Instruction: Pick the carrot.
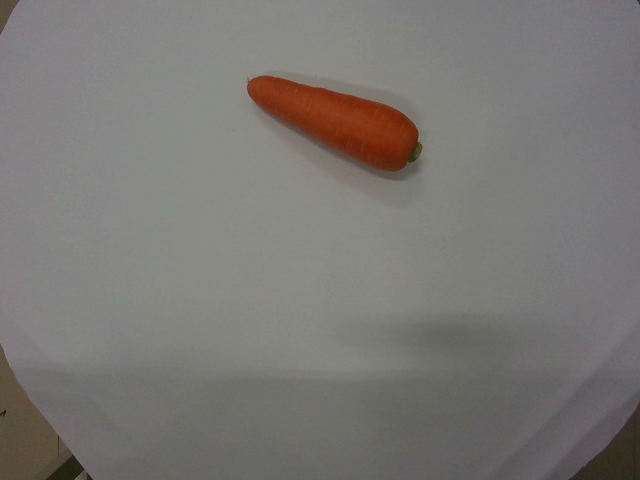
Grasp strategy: vertical